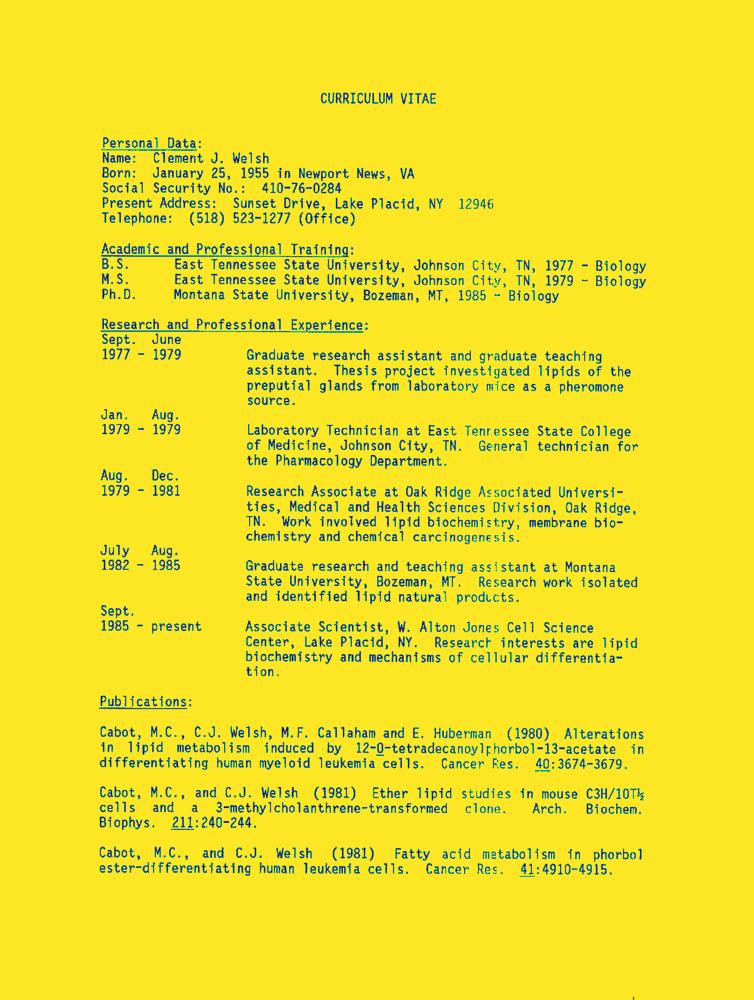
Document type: Resume-Doc